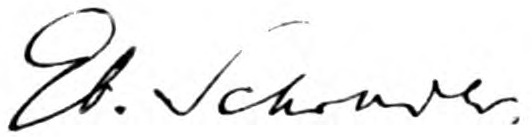
Signature of: eberhard schrader